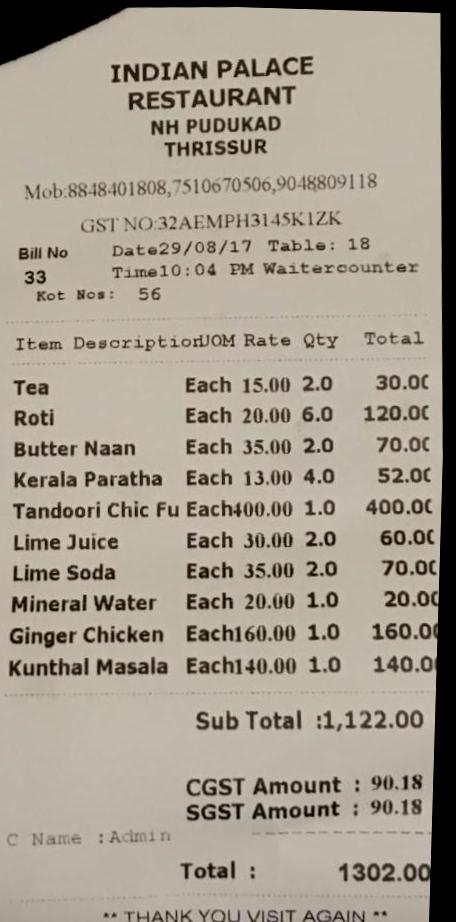
gt_parse: date: 29/08/17
criticals: name: Total
price: 1302.00
store: INDIAN PALACE